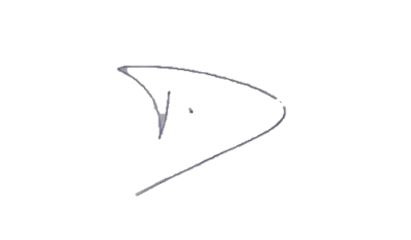
Signature of: david auris villegas